Question: Which state is mentioned in the document?
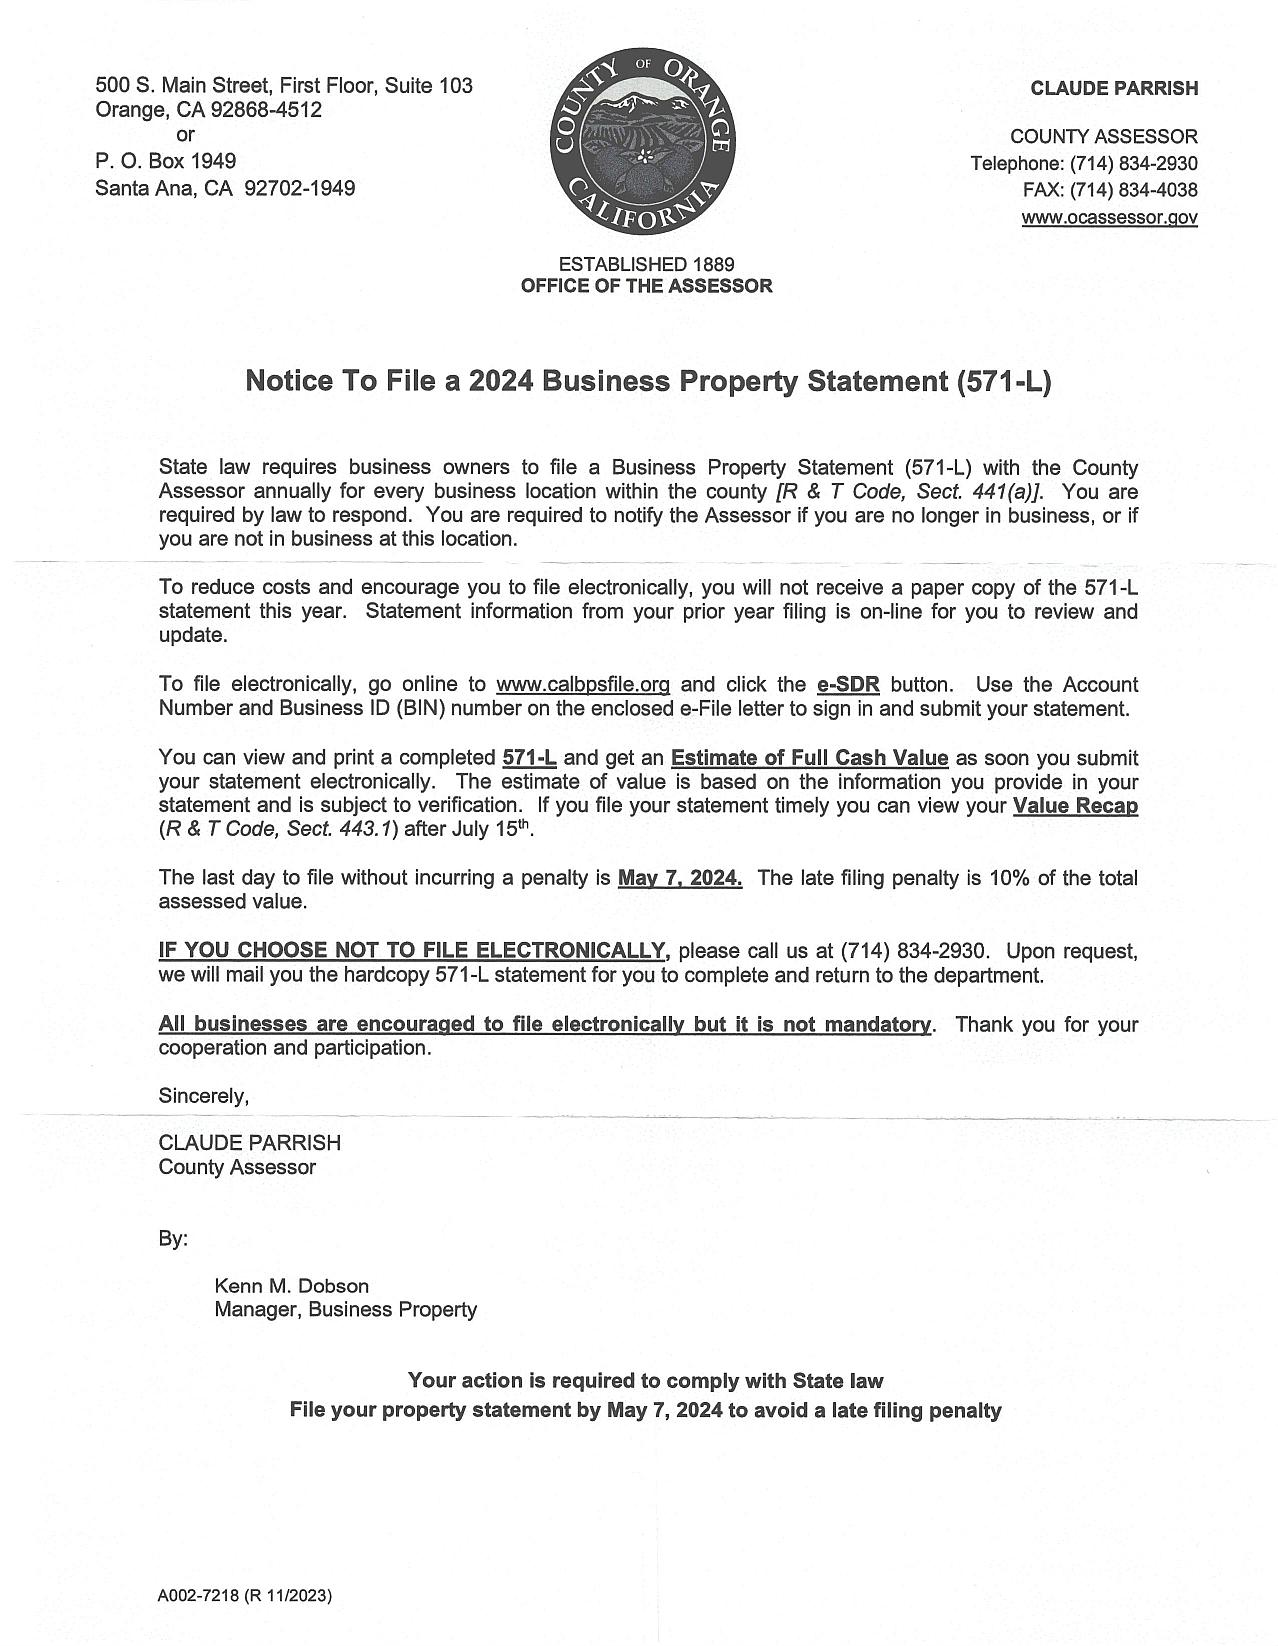
Answer: "CA"